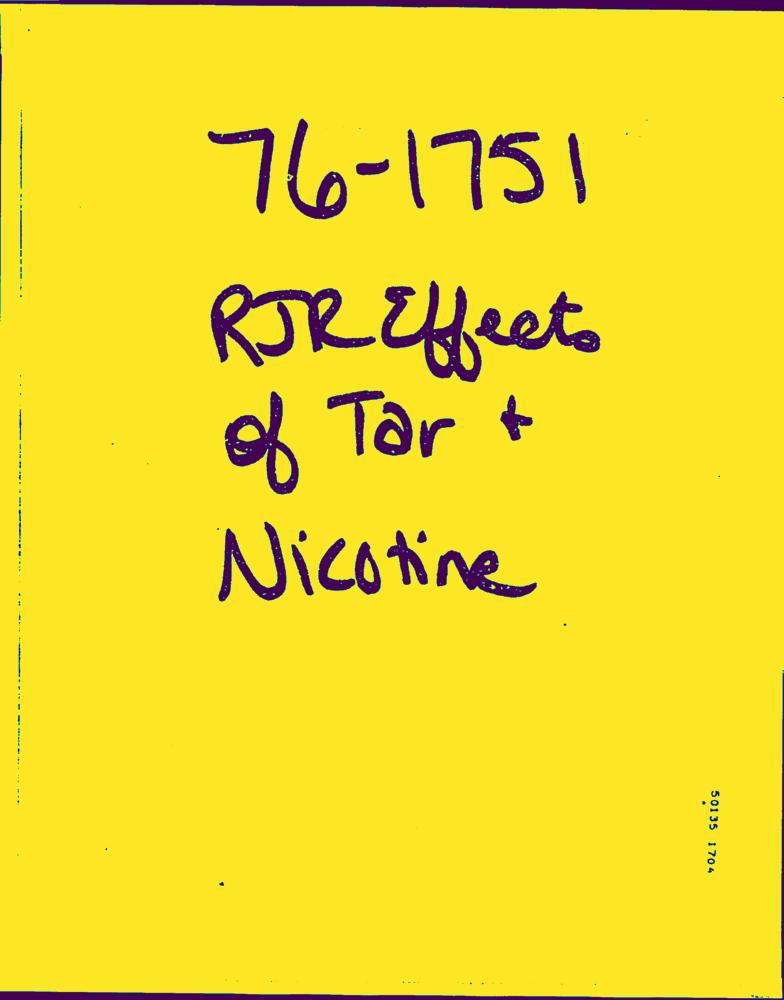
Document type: Hand-Written